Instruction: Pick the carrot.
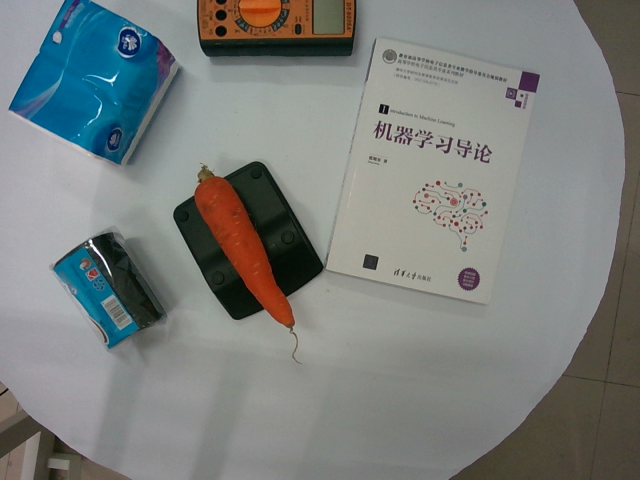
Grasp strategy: vertical